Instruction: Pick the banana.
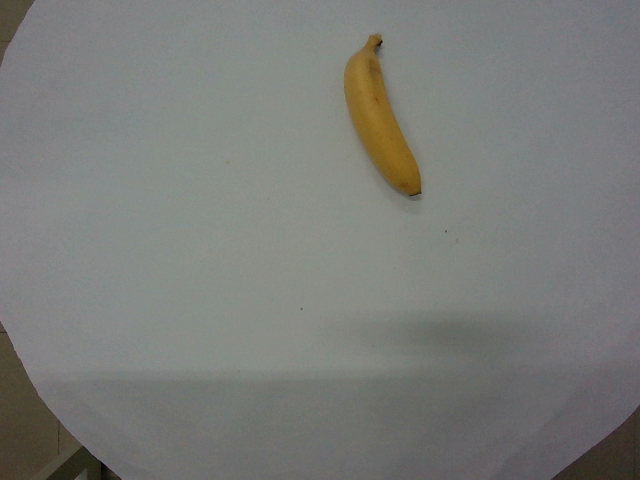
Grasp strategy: vertical